Question: Describe the condition in detail:
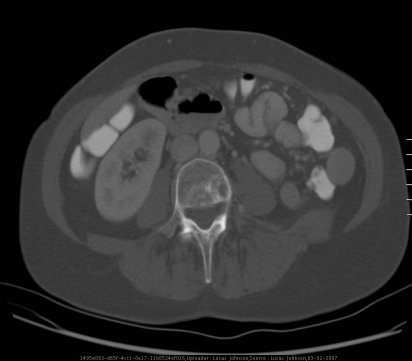
Answer: The disease is discussed as: Metastatic ductal carcinoma